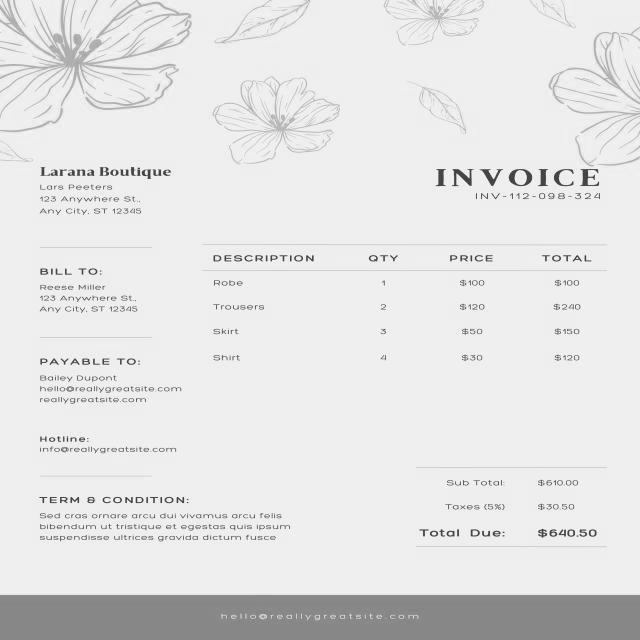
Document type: Invoice